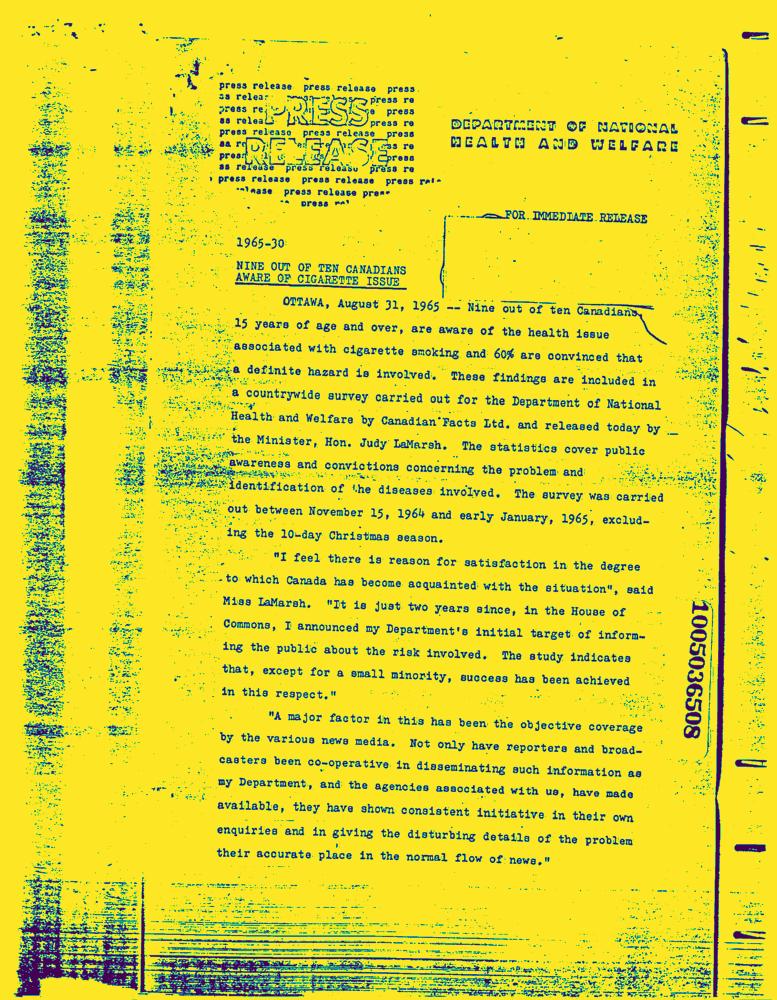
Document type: News-Article